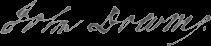
Signature of: john downes